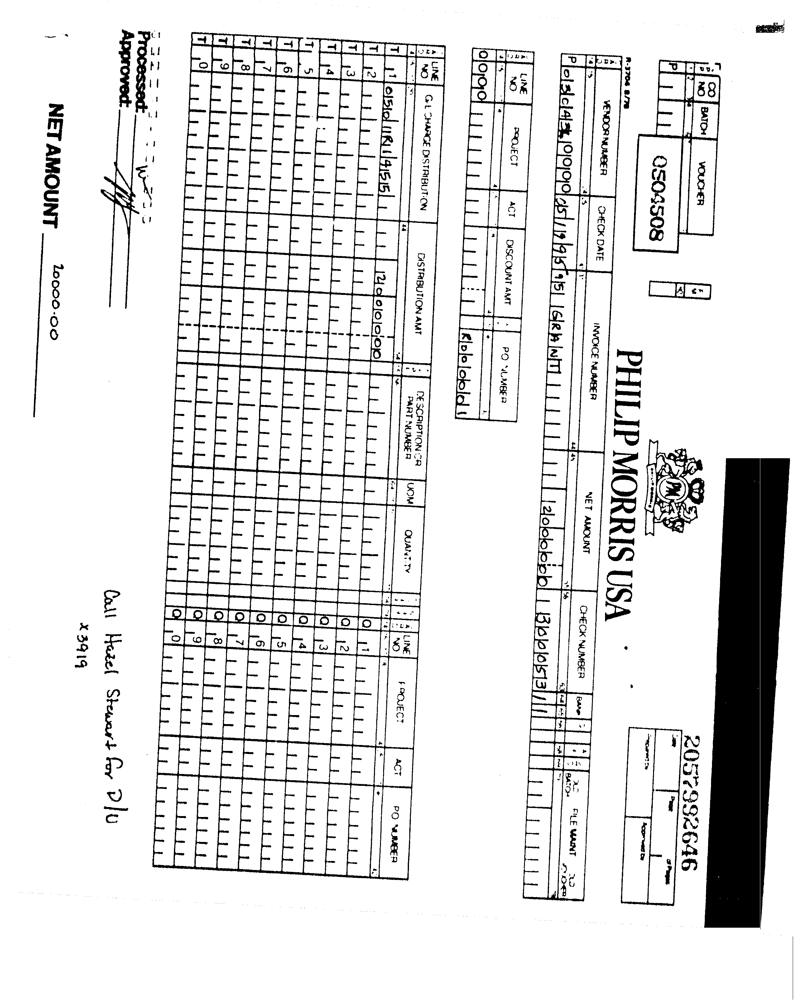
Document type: Invoice